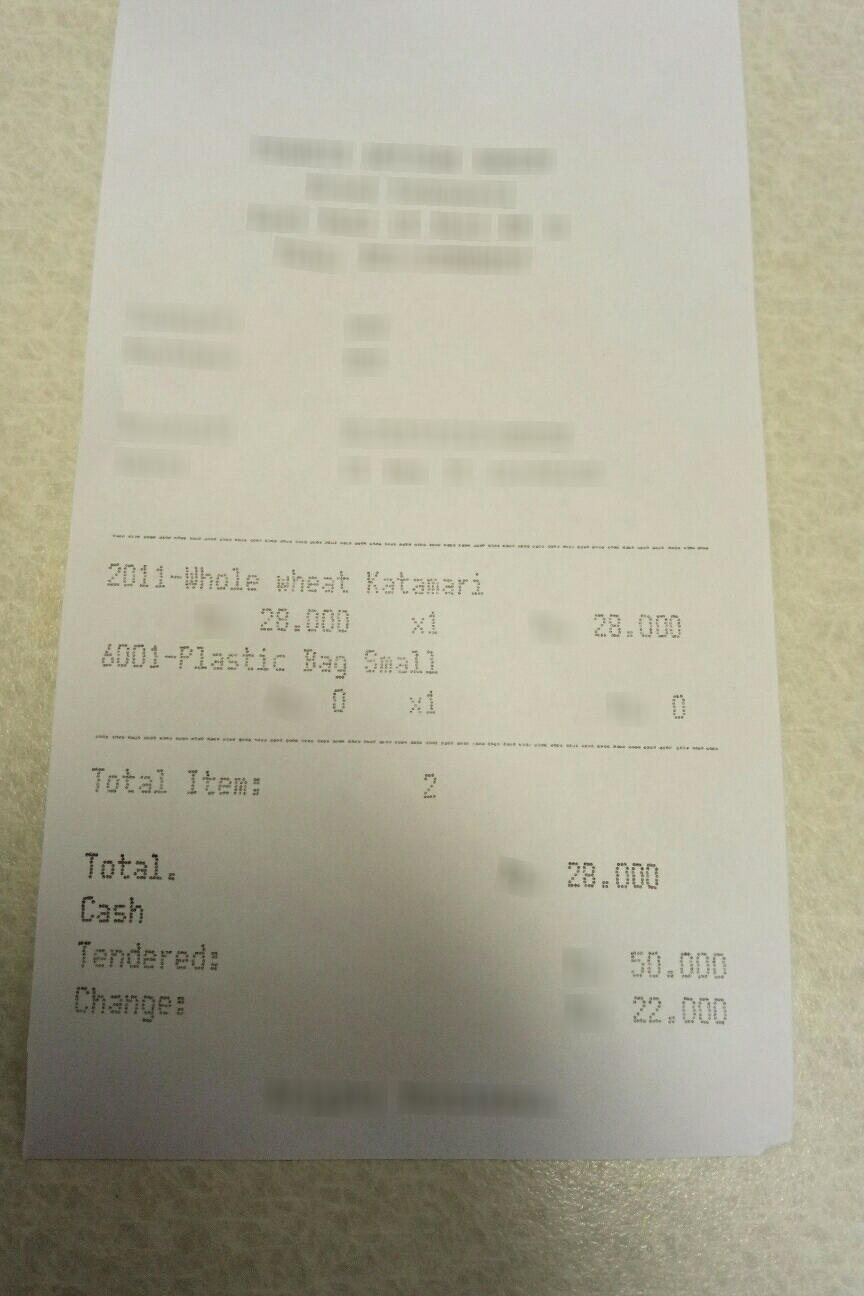
Number of items: 2
Total: 28.000
OCR text regions:
text: 2011-Whole
text: wheat
text: Katamari
text: 28.000
text: x1
text: 28.000
text: 6001-Plastic
text: Bag
text: Small
text: 0
text: x1
text: 0
text: Total
text: Item:
text: 2
text: Total.
text: 28.000
text: Cash
text: Tendered:
text: 50.000
text: Change:
text: 22.000